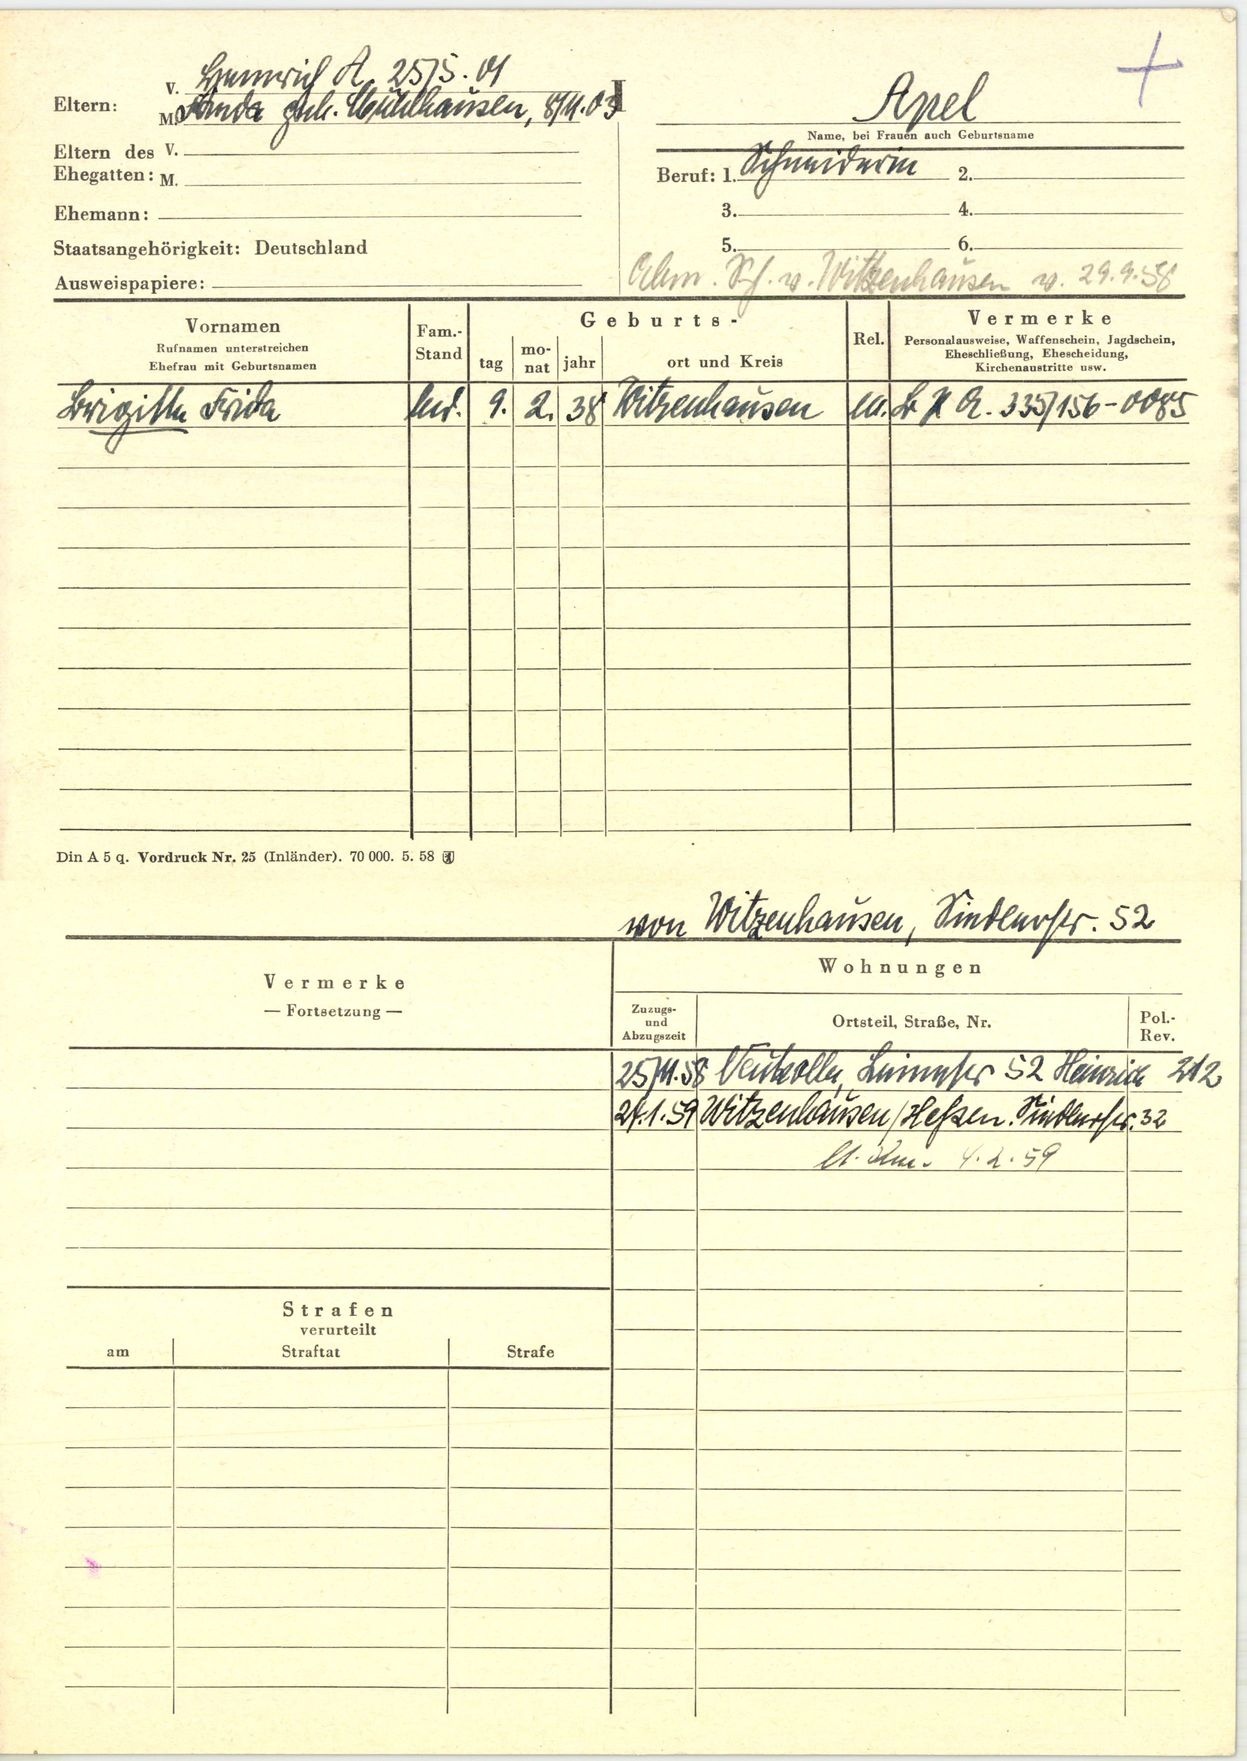
Apel